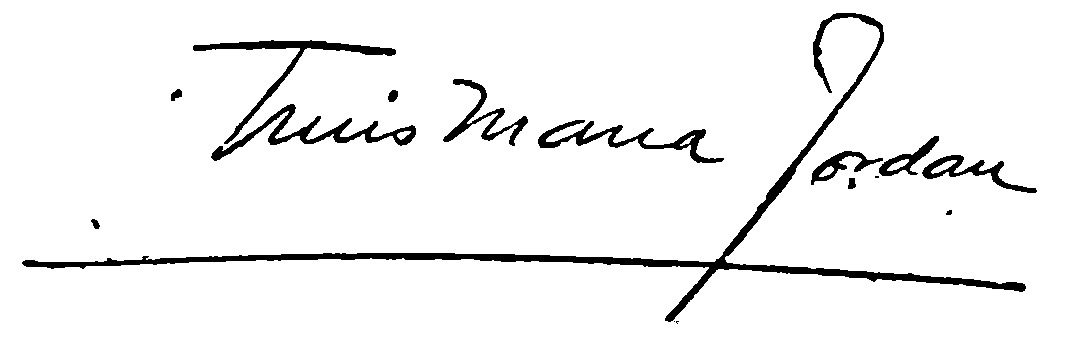
Signature of: luis maria jordan